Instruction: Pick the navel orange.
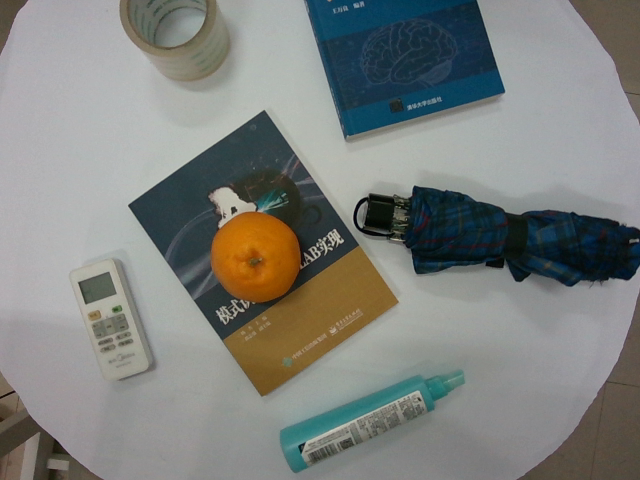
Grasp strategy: vertical